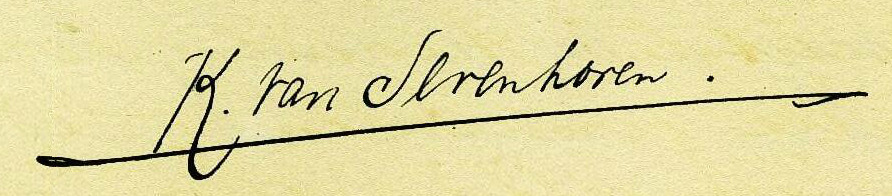
Signature of: klaas van sevenhoven